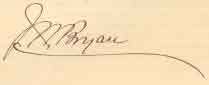
Signature of: james william bryan